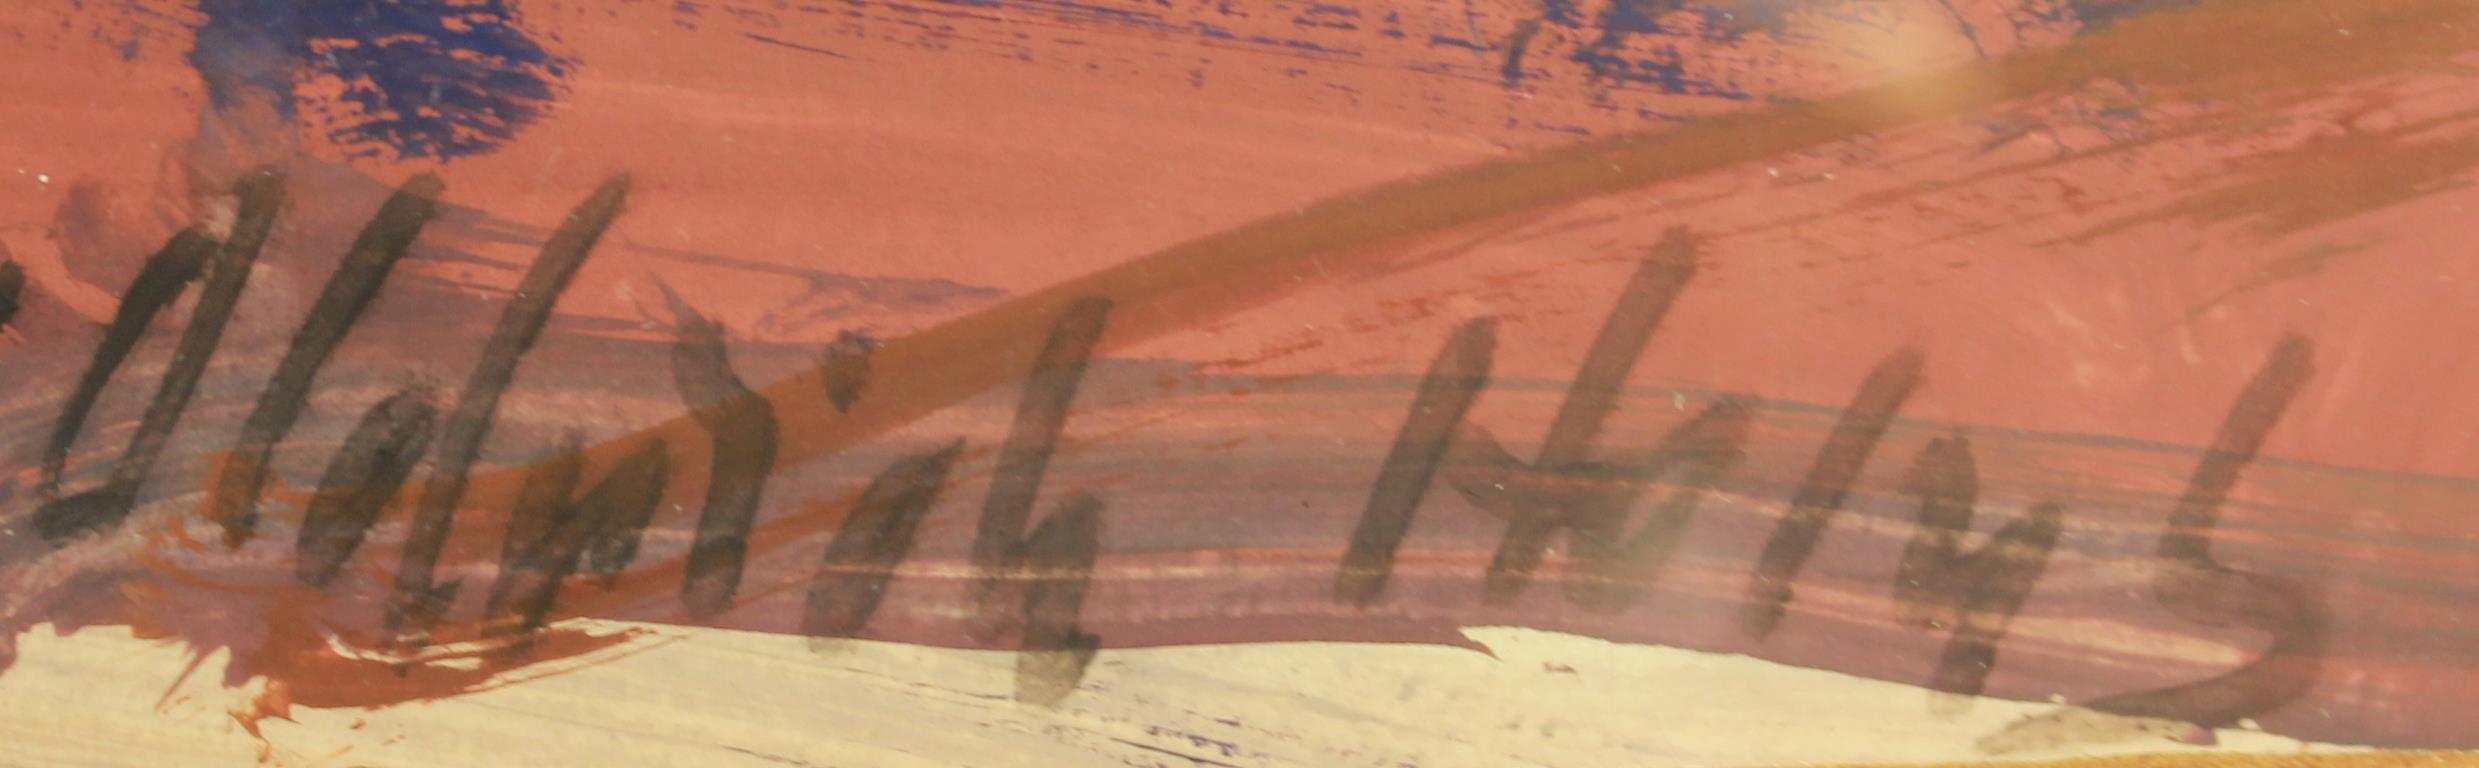
Signature of: oldřich holub